Question: In what way does the history help explain the case?
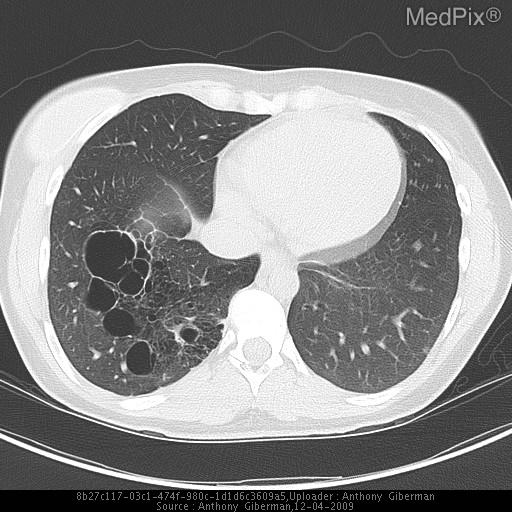
Answer: The patient's history of 22-year-old woman with history of recurrent pulmonary infections presents with cough for 2.5 weeks, fever, intermittent sputum production, but no hemoptysis is key in understanding the case.